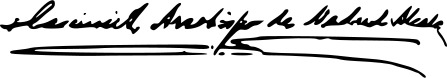
Signature of: casimiro morcillo gonzález